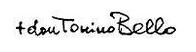
Signature of: antonio bello